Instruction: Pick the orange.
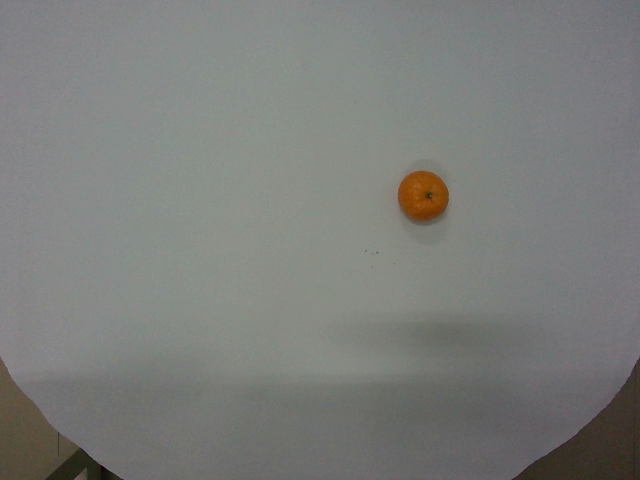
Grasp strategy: vertical